Patient: Male, age 66
A 66-year-old male was diagnosed with PMF in December 2010 at a local hospital. Bone marrow biopsy showed megakaryocytic proliferation, grade 3 fibrosis and the JAK2V617F mutation. Because rux was not available in China at that time, he received regular interferon therapy for 7.5 years. To mitigate the progression of splenomegaly, rux (20 mg, twice daily) monotherapy started in late June 2018. The DIPSS risk group was intermediate-2. The single dose was adjusted to 25 mg in early August owing to an unsatisfactory reduction in spleen size.
Unexplained fever started on 20th August and lasted until September (Tmax 39.2 C). Laboratory tests showed WBC 14.14x109/L, hemoglobin 78 g/L, platelet 198x109/L, PCT 0.65 mug/L, and ESR 60 mm/h. Blood samples were positive for T-SPOT.TB and TB antibody. His purified protein derivative (PPD) test was strongly positive. Chest CT scan presented small diffuse nodules in the bilateral lungs, pleural effusion, adhesion, and enlarged lymph nodes in the retroperitoneum. He was diagnosed with disseminated TB (DTB).
His temperature gradually stabilized when 12 months of ATT (isoniazid, levofloxacin, rifapentine and amikacin) started in October 2018. Considering the potential progression of PMF, rux (20 mg, twice daily) was retained under close monitoring of liver function. Nevertheless, accompanied by the reappearance of fever, his left hip joint began to hurt, and a neck mass was found by palpation on the same side. Imageology examinations confirmed the existence of neck and bilateral psoas abscesses and Schmorl's nodes at L4 and L5 (Figure 3). During debridement, a 3x15.6x2.8 cm focus on the left, a 3x10x2 cm focus on the right, and a 4x3 cm focus of the neck were found. All three contained yellow pus and caseous necrosis, in which the DNA and RNA of MTB were detected as positive. Amikacin was replaced by ethambutol in November.
Keywords: infection, myelofibrosis, ruxolitinib, tuberculosis
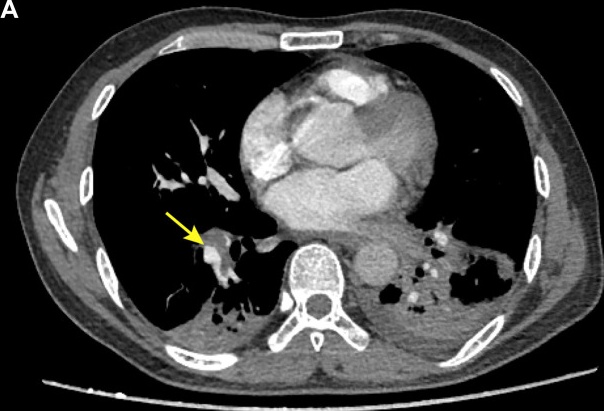